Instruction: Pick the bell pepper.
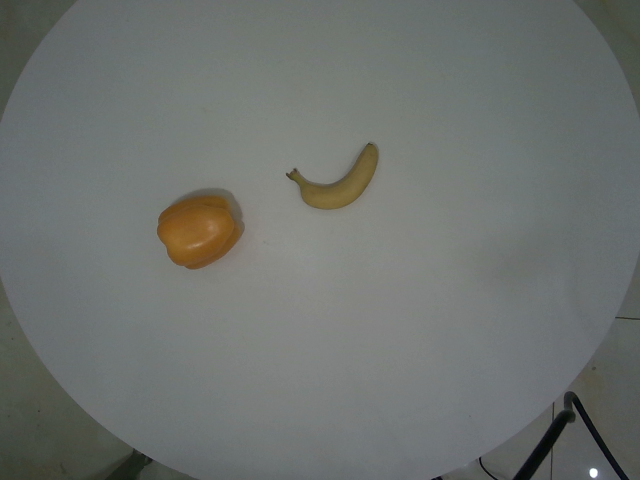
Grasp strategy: vertical